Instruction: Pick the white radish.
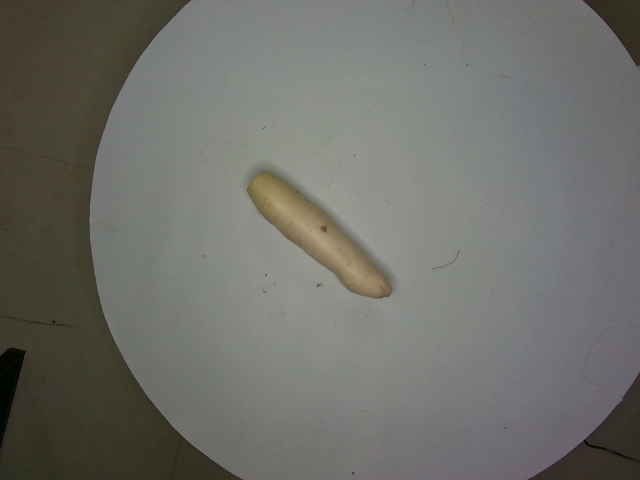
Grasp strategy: vertical